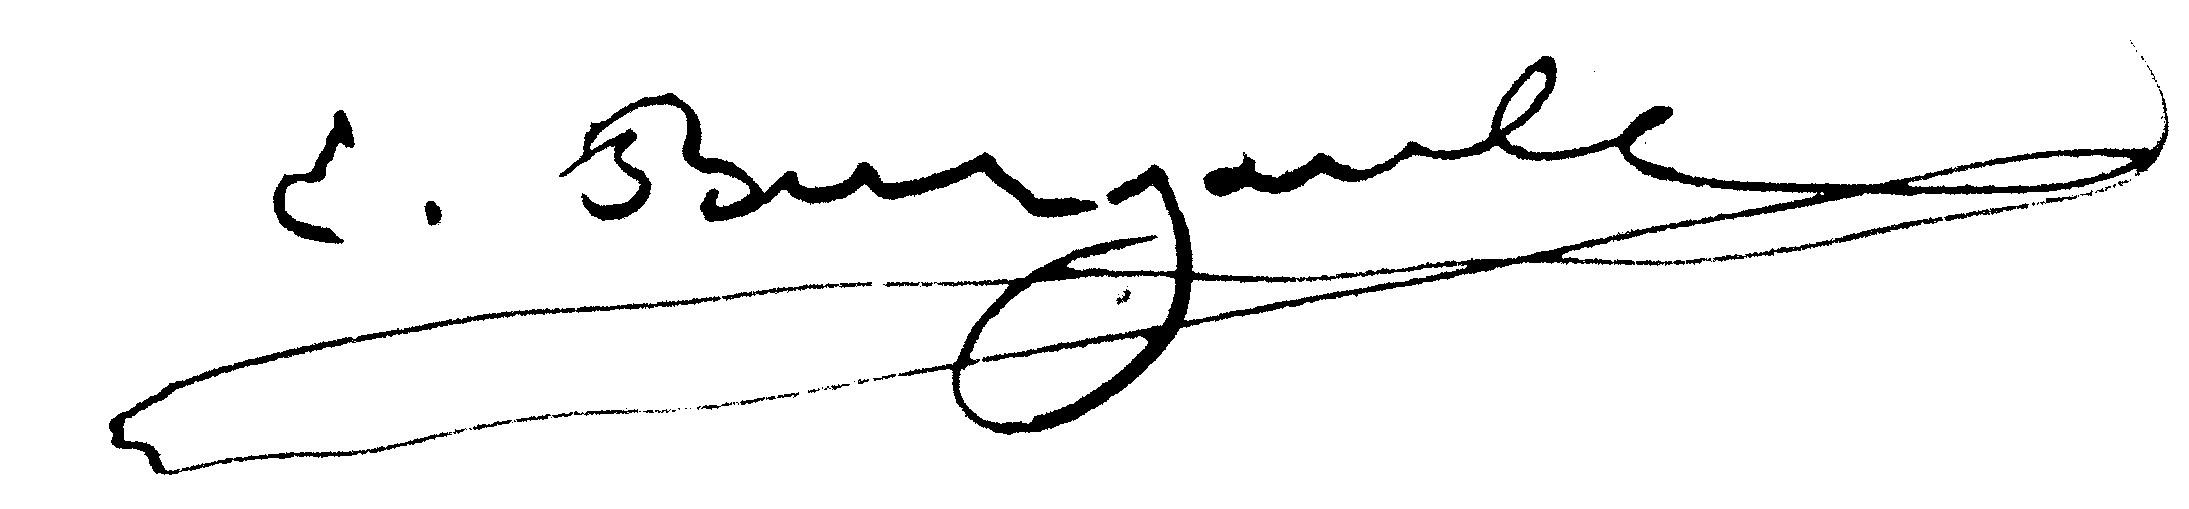
Signature of: émile burgault